Can you pull out the amount in words, numerical amount, payee's name, date of the cheque, and the bank's name from the image?
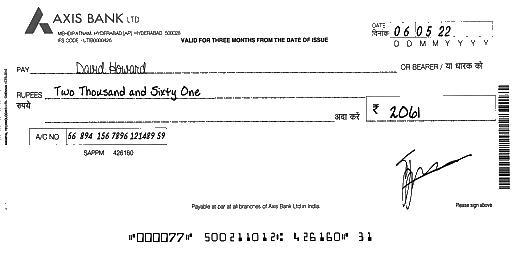
amt_in_words: Two Thousand and Sixty One
amt_in_figures: 2061
payee_name: David Howard
bank_name: AXIS BANK
cheque_date: 06/05/22